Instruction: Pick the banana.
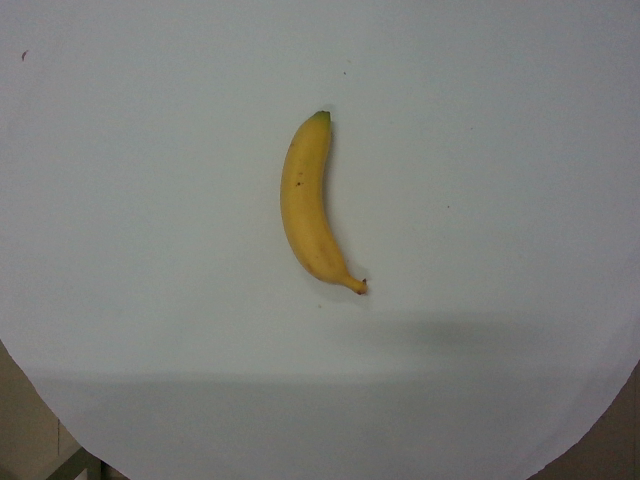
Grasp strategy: vertical